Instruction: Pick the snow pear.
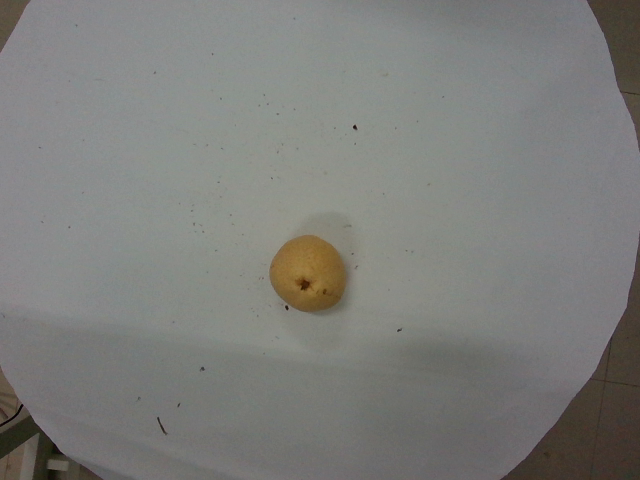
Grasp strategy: vertical